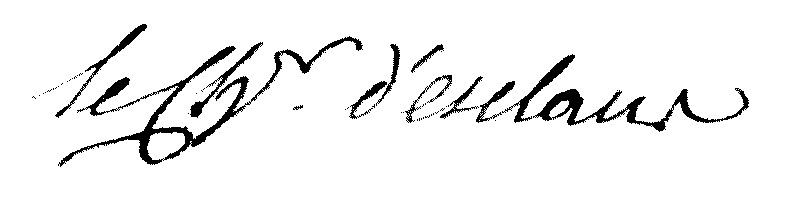
Signature of: charles marie pierre félix masson d esclans